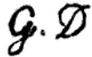
Signature of: gaspard dughet